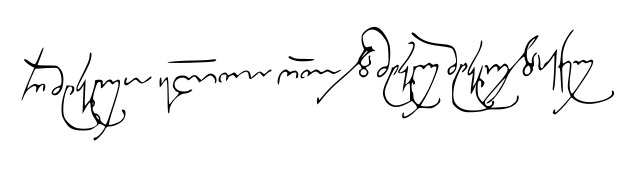
Signature of: david iv of georgia